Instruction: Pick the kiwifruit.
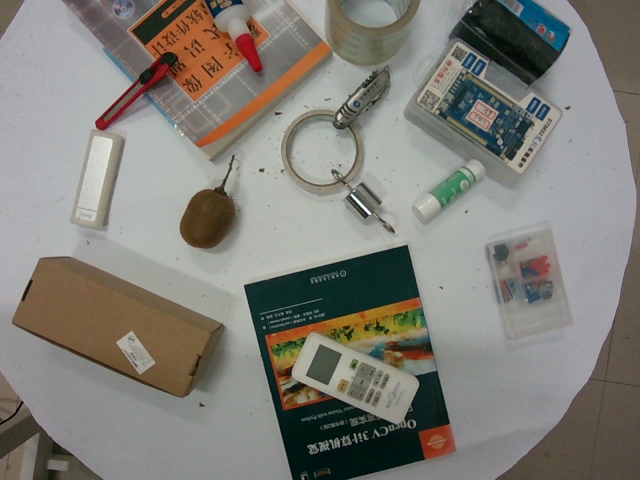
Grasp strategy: vertical